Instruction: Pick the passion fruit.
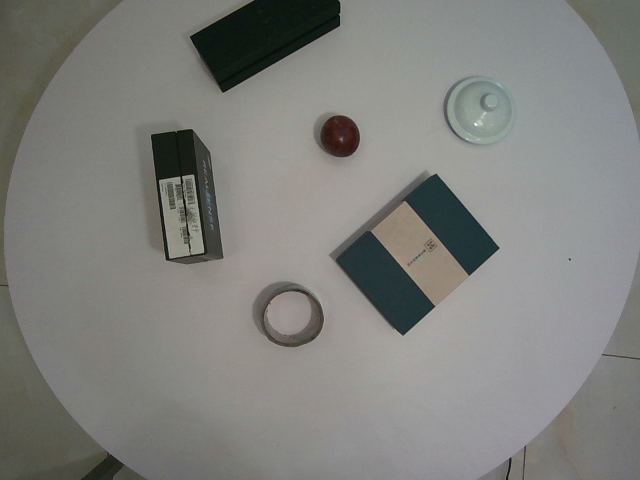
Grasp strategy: vertical